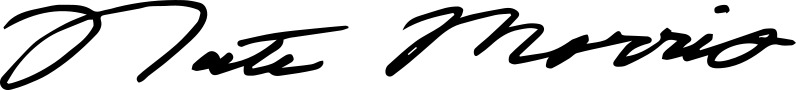
Signature of: nate morris